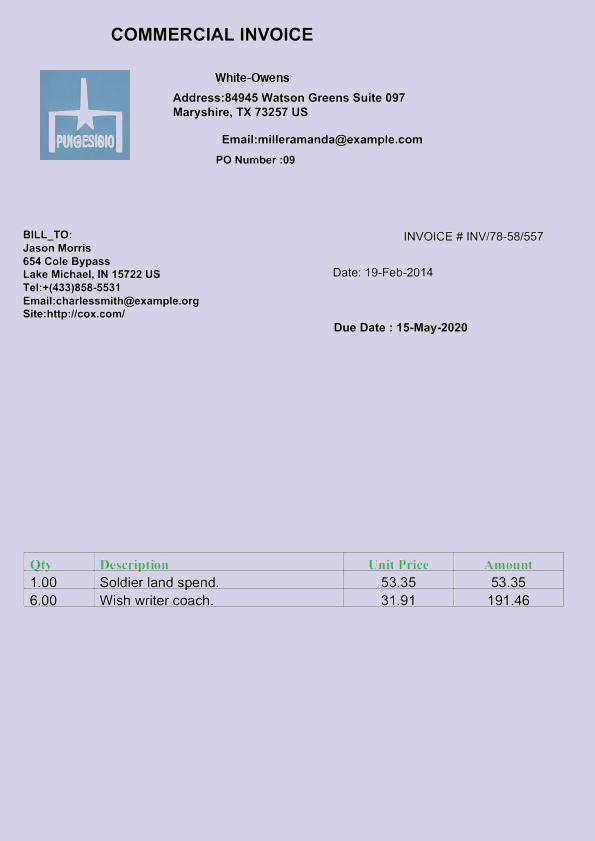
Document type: Invoice